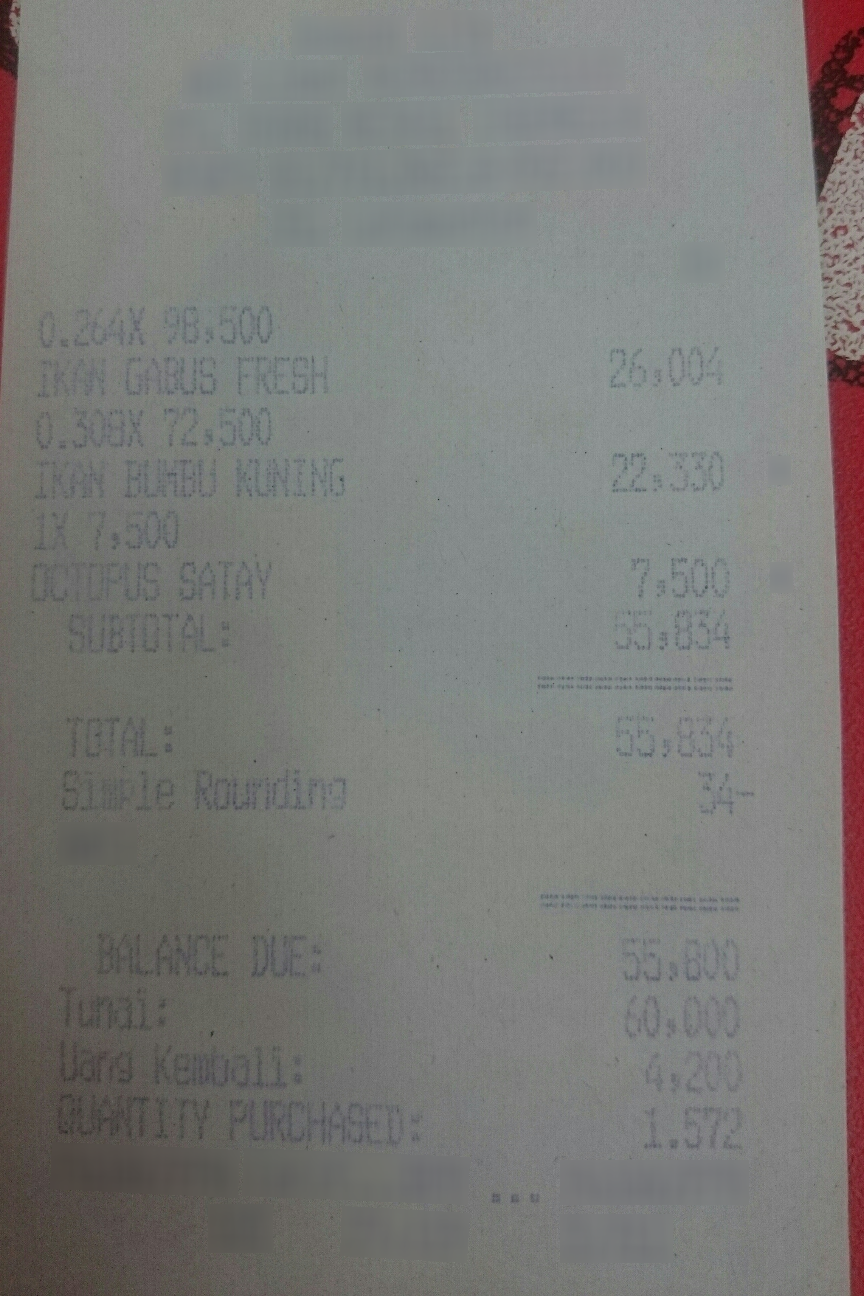
Number of items: 3
Subtotal: 55,834
Total: 55,800 55,834
OCR text regions:
text: BALANCE
text: DUE:
text: 55,800
text: 0.264X
text: 98,500
text: IKAN
text: GABUS
text: FRESH
text: 26,004
text: 0.308X
text: 72,500
text: IKAN
text: BUMBU
text: KUNING
text: 22,330
text: 1X
text: 7,500
text: OCTOPUS
text: SATAY
text: 7,500
text: SUBTOTAL:
text: 55,834
text: TOTAL:
text: 55,834
text: Tunai:
text: 60,000
text: Uang
text: Kembali:
text: 4,200
text: QUANTITY
text: PURCHASED:
text: 1.572
text: Simple
text: Rounding
text: 34 -